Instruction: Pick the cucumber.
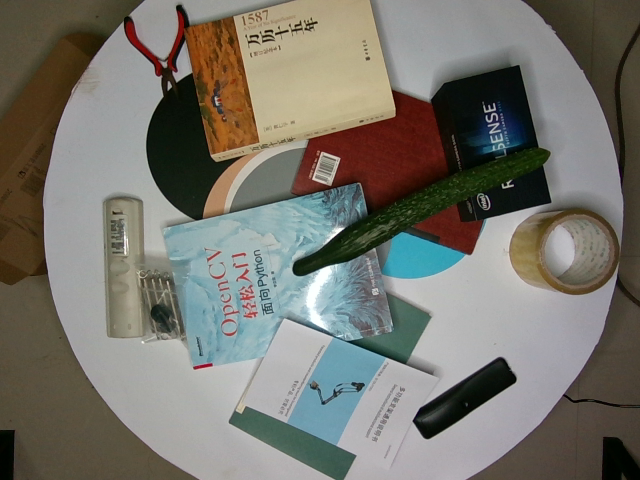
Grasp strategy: vertical